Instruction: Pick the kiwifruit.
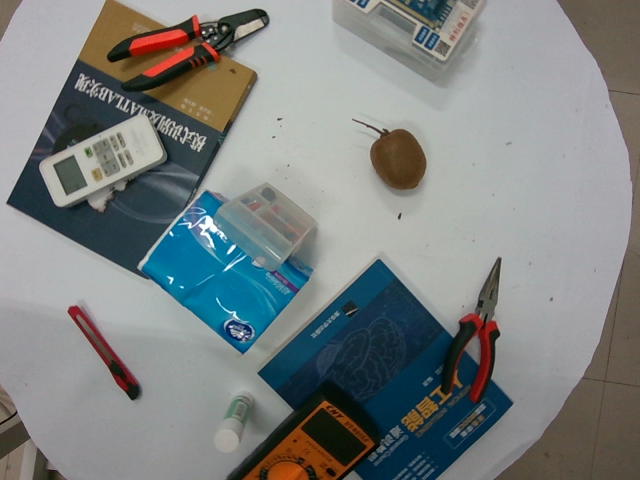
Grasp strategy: vertical